Question: How does the patient history play a role?
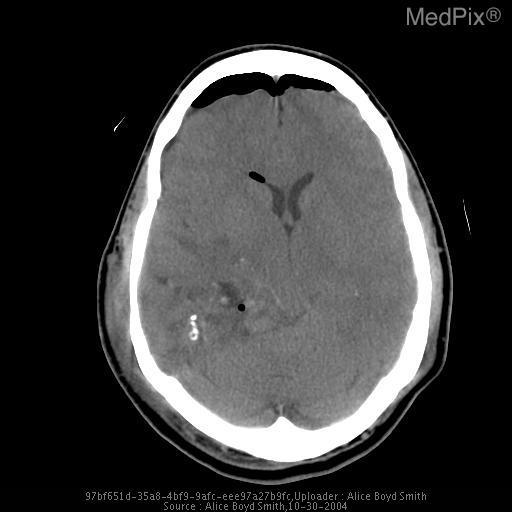
Answer: The patient's history of 45 year old male with history of persistent headaches. is key in understanding the case.